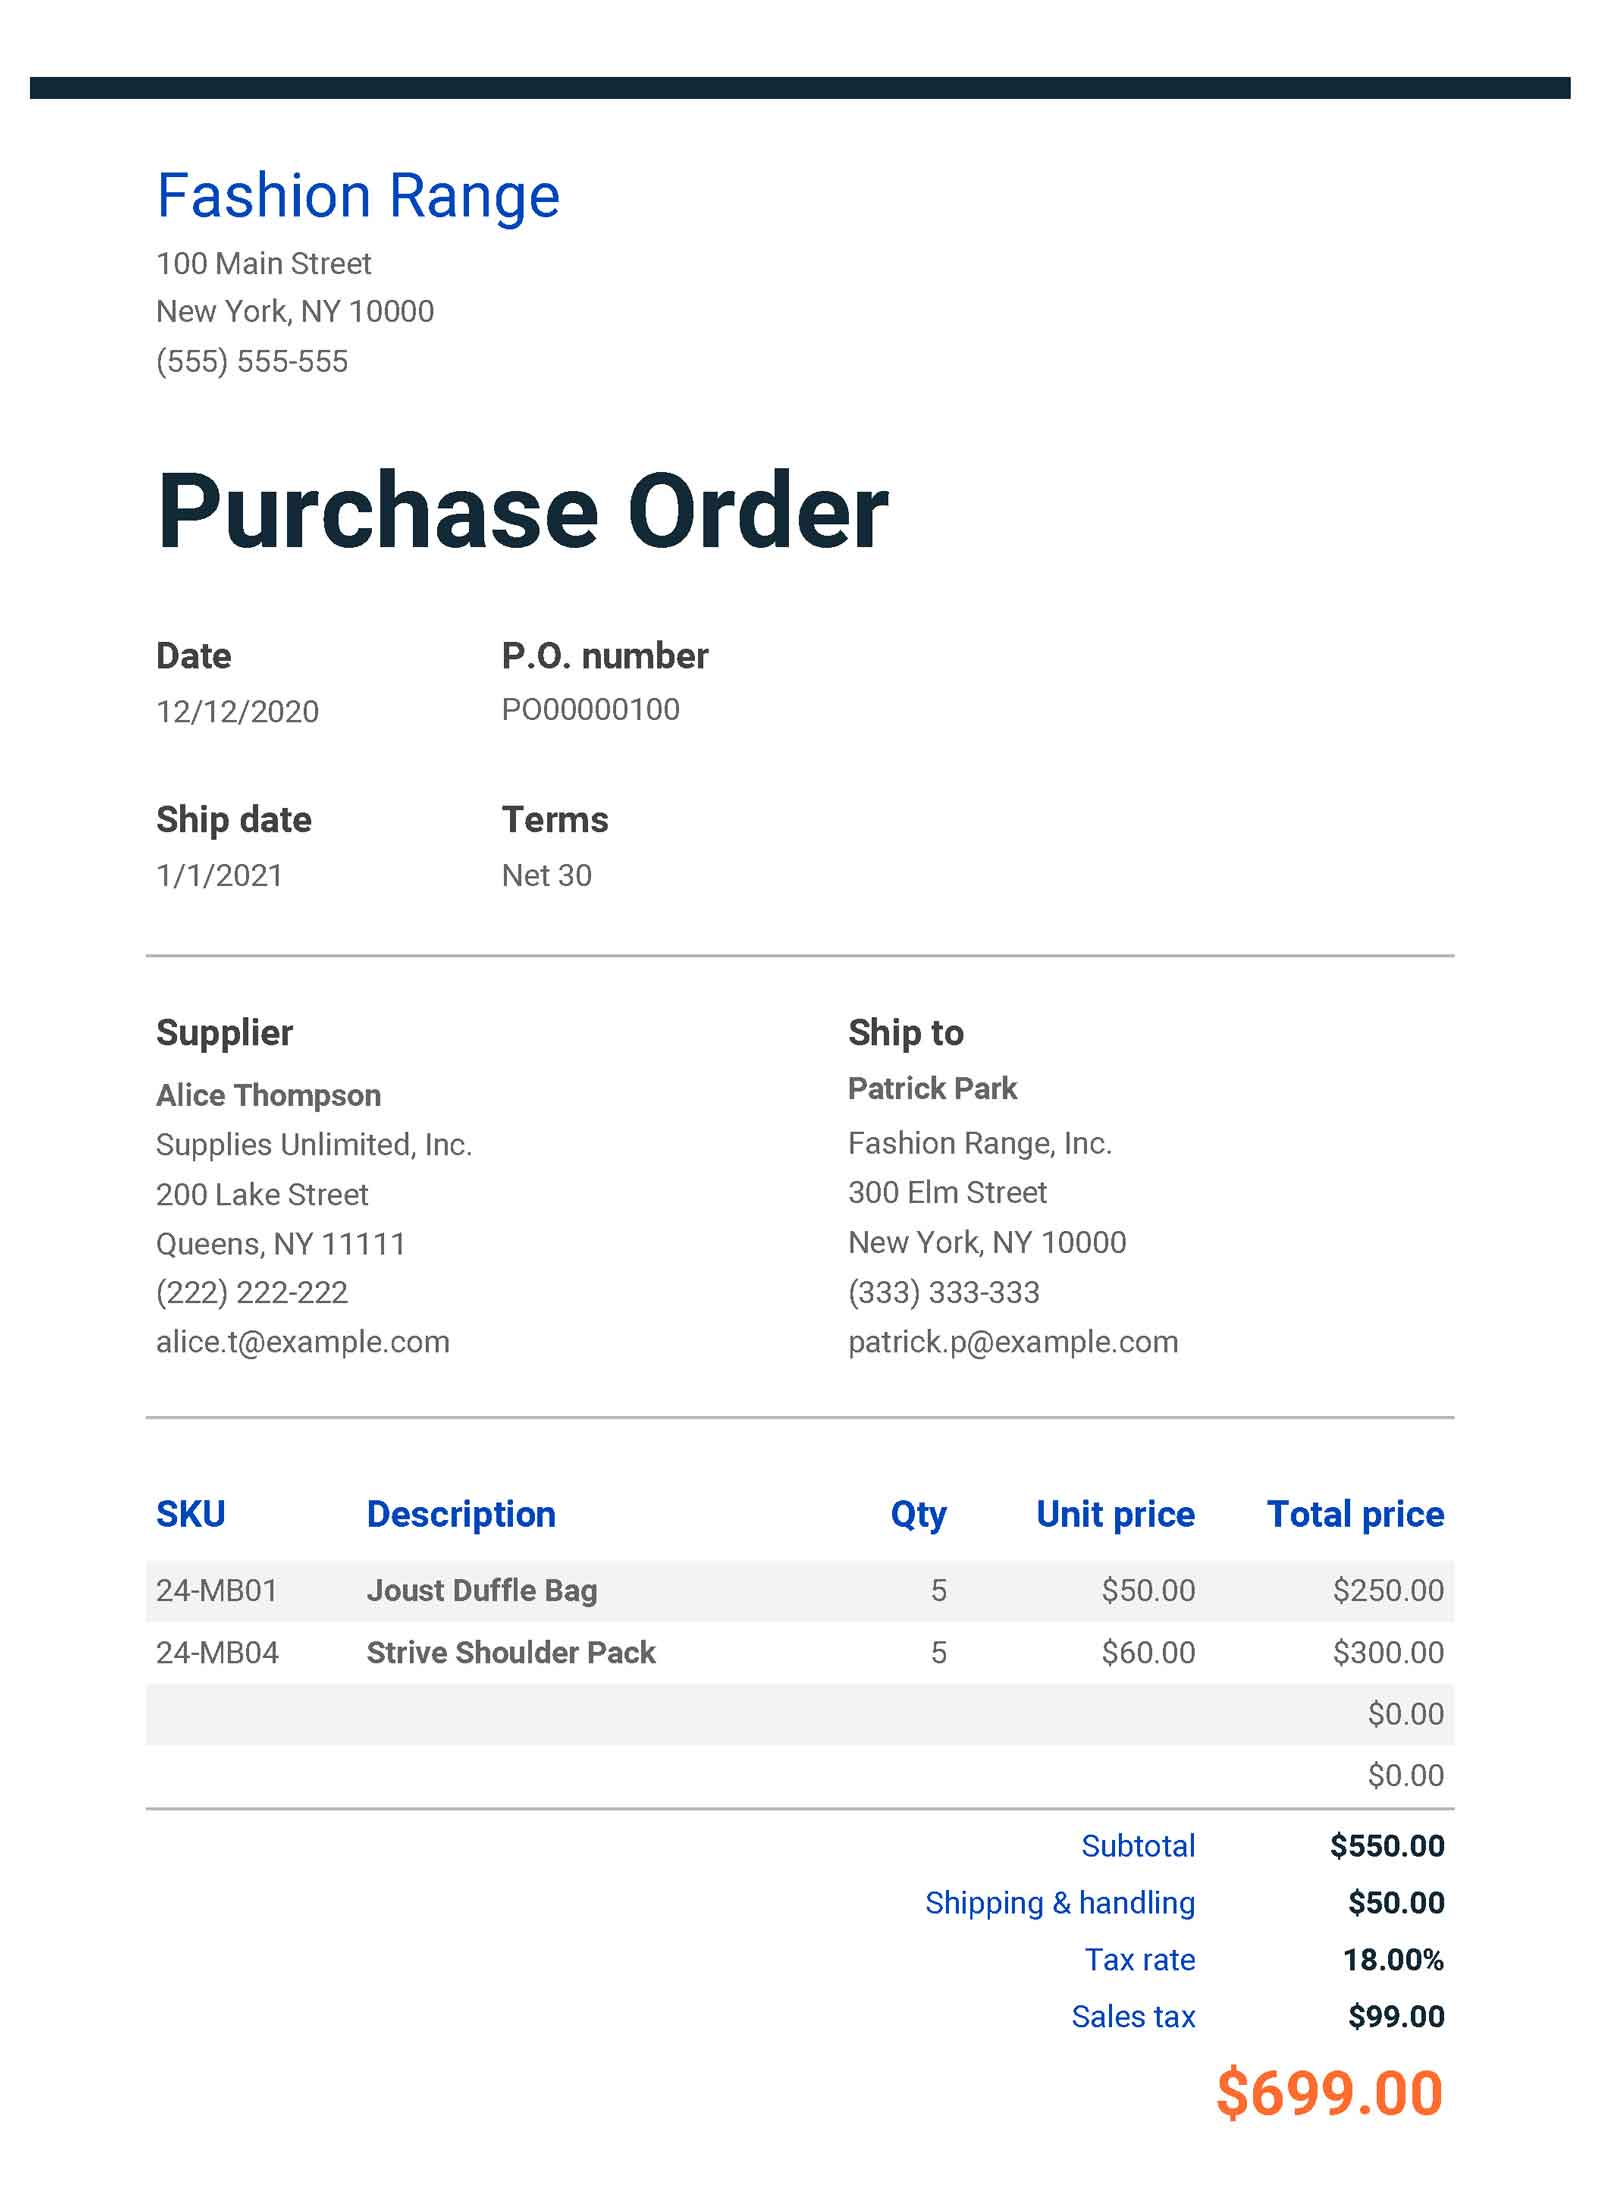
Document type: Invoice